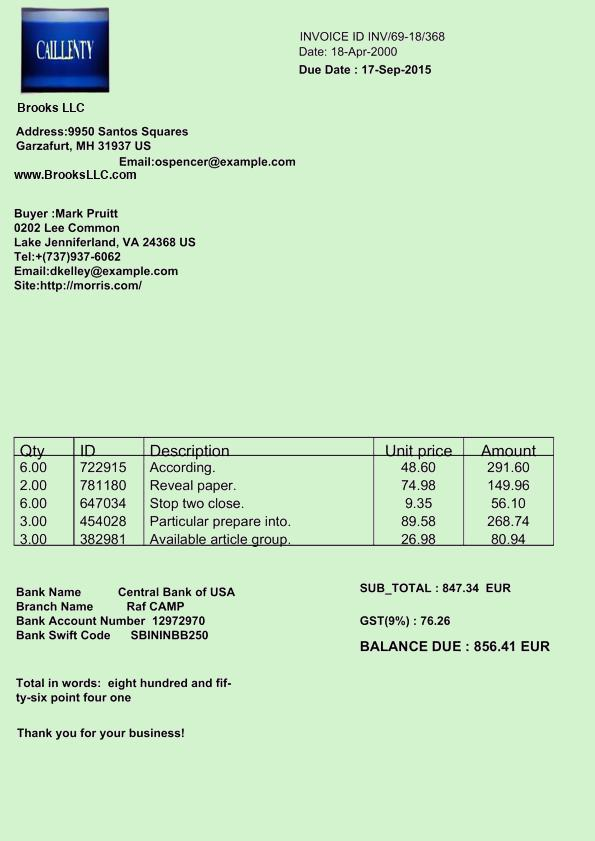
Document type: Invoice